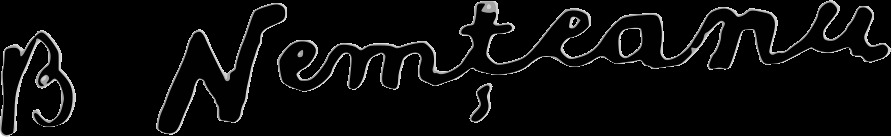
Signature of: barbu nemțeanu